Question: What do the imaging results show?
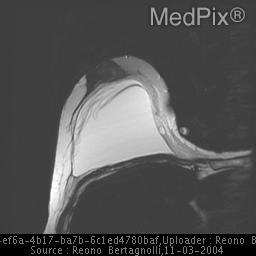
Answer: The imaging shows Ultrasound findings-  classic linguini sign consisting of hyperechoic linear objects coursing through the implant.  Hyperechoic shadowing of all structures, typical of silicon infiltrating into tissues surrounding the implant capsule.

MRI-  Linguini sign with high signal on h20 saturation in the soft tissue surrounding the implant. Multiple ultrasound and MRI images demonstrating the classic linquini sign, and extravasation of silicone into the surrounding tissues..